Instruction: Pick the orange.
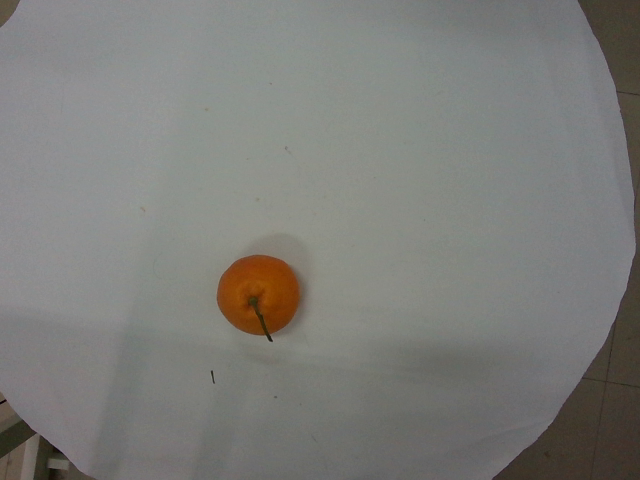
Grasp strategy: vertical